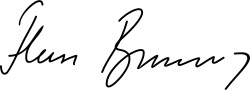
Signature of: flora brovina